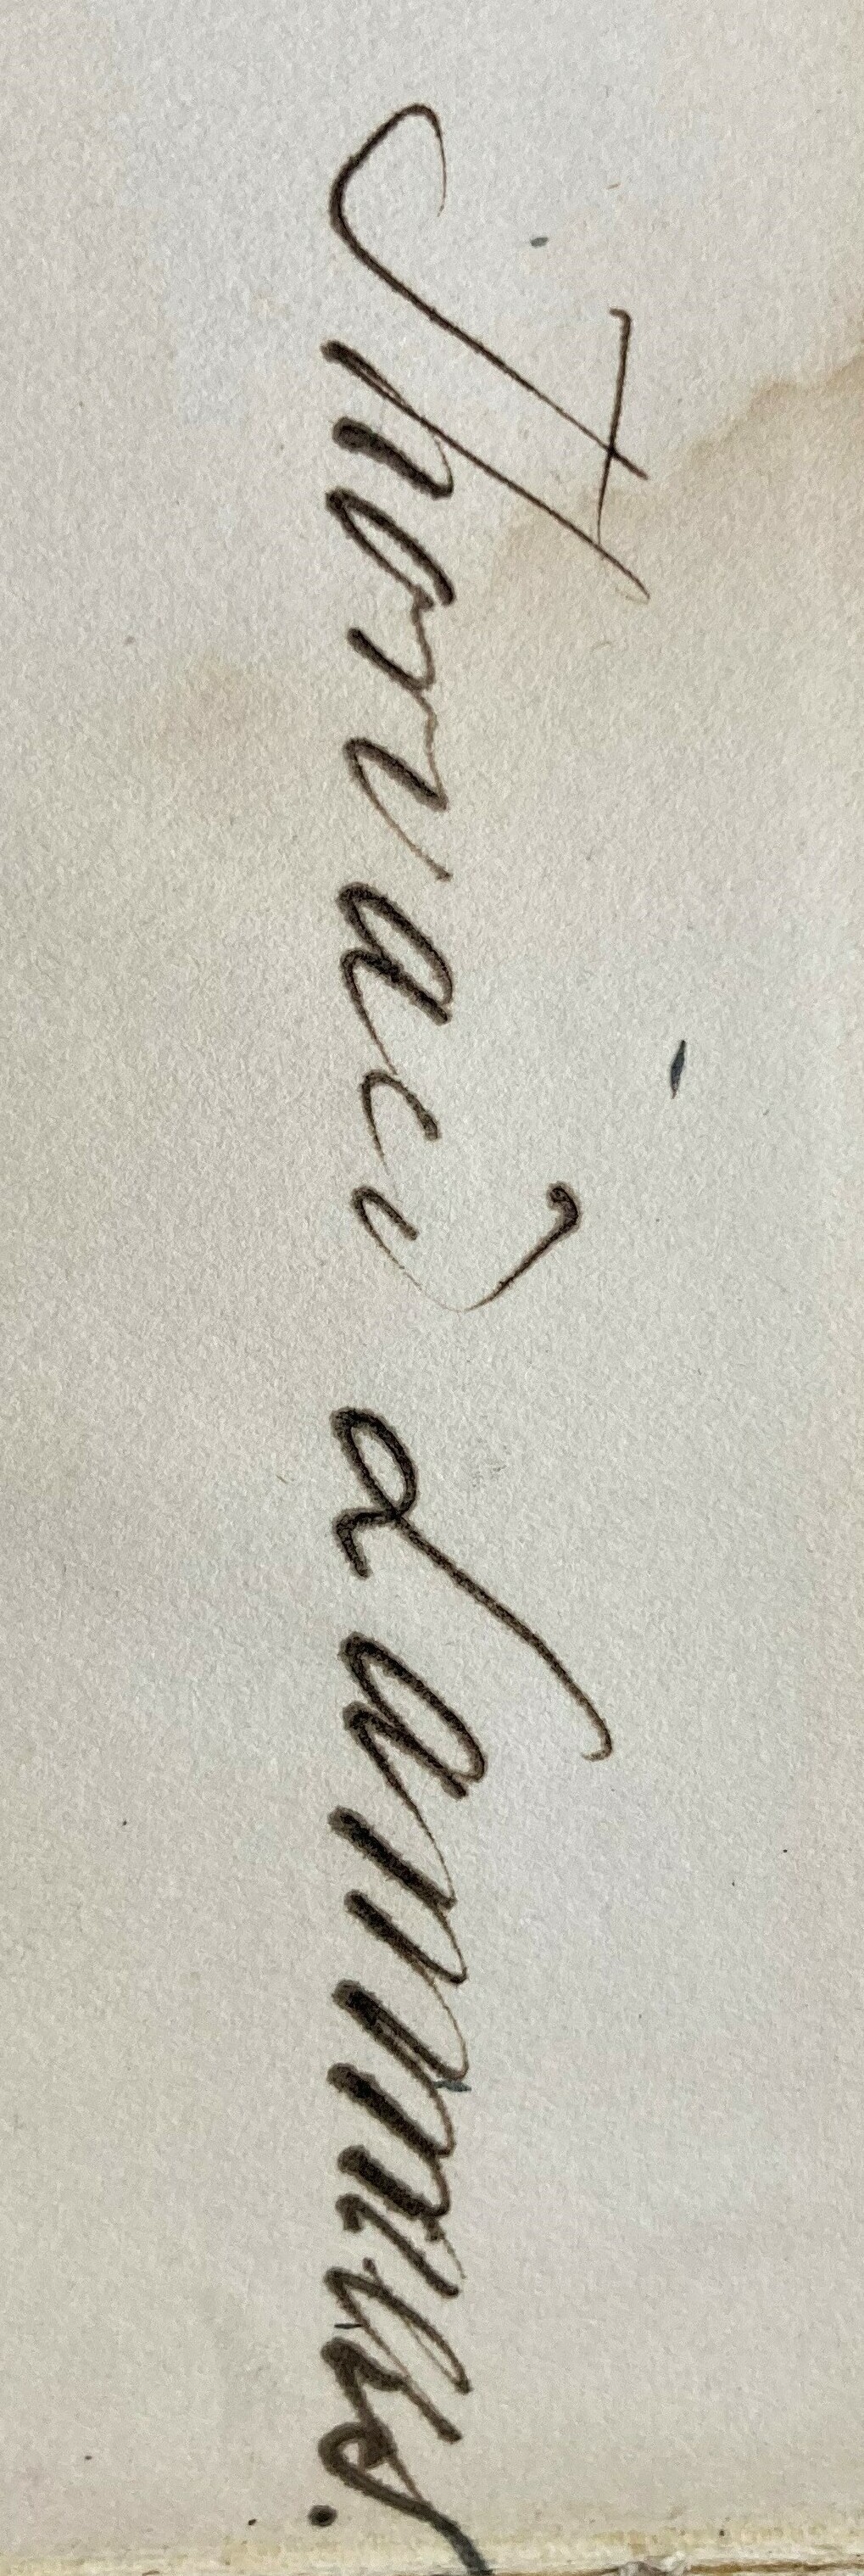
Signature of: thorvald lammers